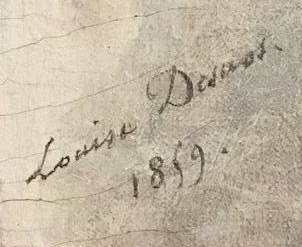
Signature of: louise adélaïde desnos